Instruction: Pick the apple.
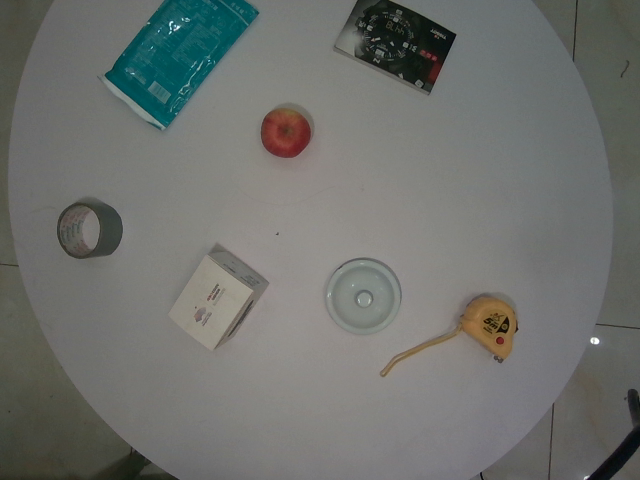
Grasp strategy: vertical